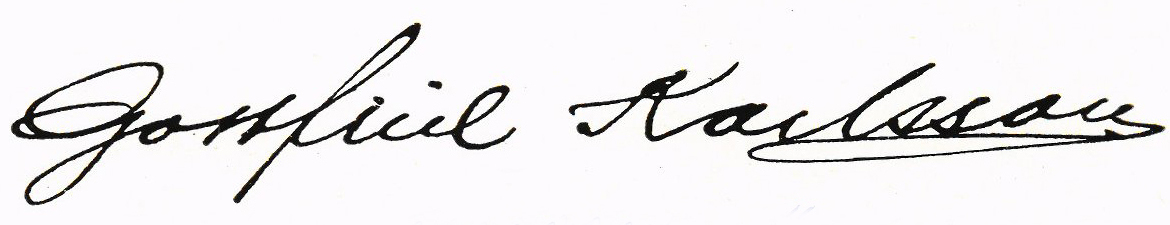
Signature of: gottfrid karlsson